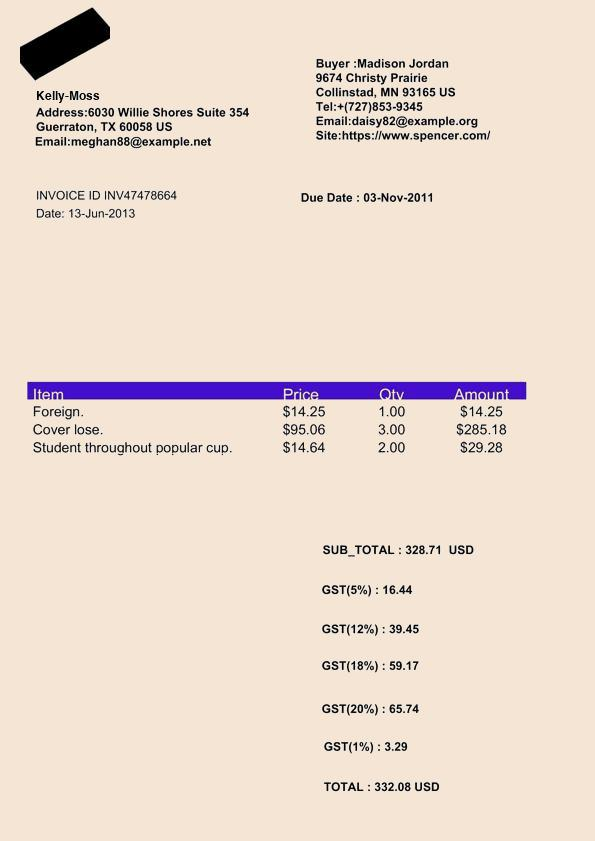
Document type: Invoice